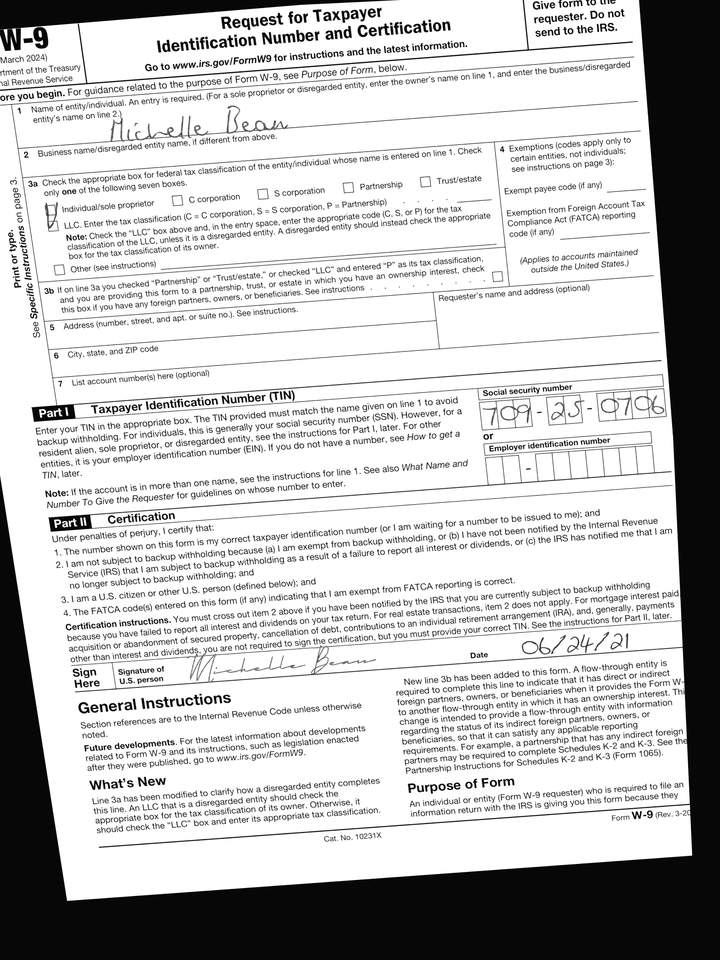
cbx: yes
ssn: 709250706
enm: Michelle Bean
sdt: 06/24/21